Question: Describe the condition in detail:
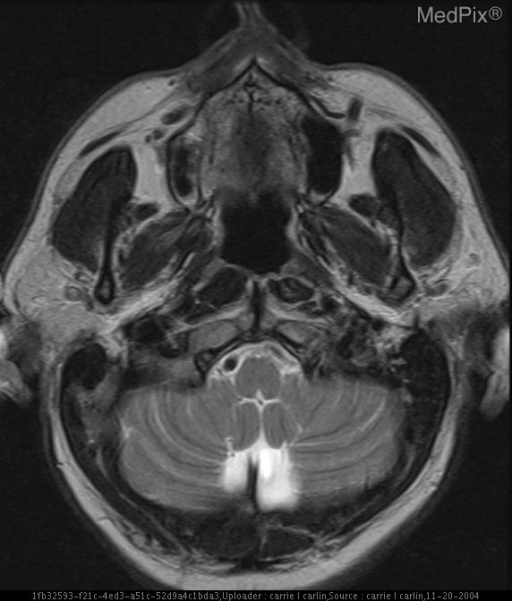
Answer: The disease is discussed as: Vertebral artery dissection comprises 20% of cervicocephalic arterial dissection and is responsible for up to 15% of strokes in young adults. Dissection related thromboembolism is implicated as the cause of these infarctions, underscoring the need for early diagnosis and anticoagulation.  Cerebral infarction complicates up to 95% of spontaneous vertebral artery dissections, but prognosis is good with 90% of affected patients approaching full recovery.  Traumatic vertebral artery injury associated with cervical spine fractures is common (40%) but remains largely asymptomatic even with complete vessel occlusion.
Symptoms of vertebral artery dissection include headache and neck pain, with either abrupt or evolving gait, ocular or vestibular disturbances.  Vertebral artery dissection is commonly spontaneous or due to mild trauma such as sneezing or head turning which can stretch the artery over the lateral mass of C2.  Hyperextension may also stretch the vertebral artery at C1-2 where it exits the transverse foramen.  Conditions which predispose to arterial dissection include fibromuscular displasia, cystic medial necrosis, Marfan’s Syndrome and homocysteinuria.
While clinicians may place great emphasis on MR angiography for evaluation of the cervical arteries, standard spin-echo MRI has much greater sensitivity than MRA for dissection in the vertebral arteries (60% vs. 20%).  Findings include an enlarged vessel with associated pseudoaneurysm and an absent flow void.  Distal narrowing may be present.  MR appearance of the intramural hematoma will vary with the state of the blood products.